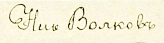
Signature of: nikolay volkov